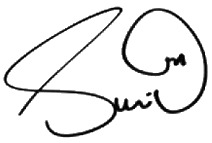
Signature of: scott dixon